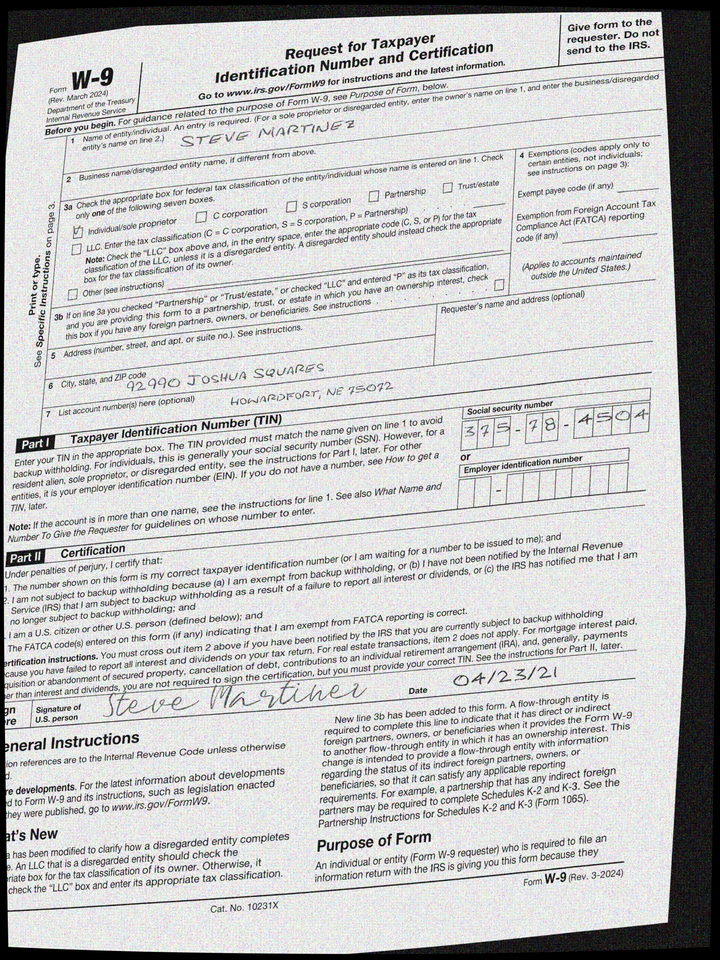
adr1: 92990 Joshua Squares
adr2: Howardfort, NE 75072
cbx: yes
ssn: 375784504
enm: Steve Martinez
sdt: 04/23/21